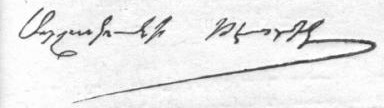
Signature of: arshaguhi teotig